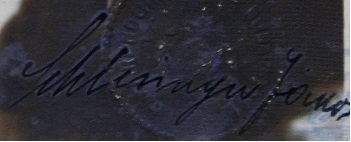
Signature of: q118985157